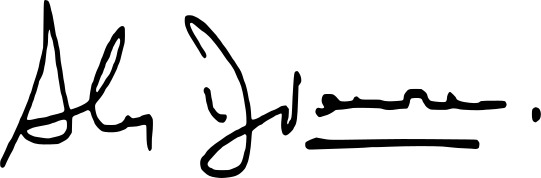
Signature of: aly diouara